Question: What was observed in the imaging?
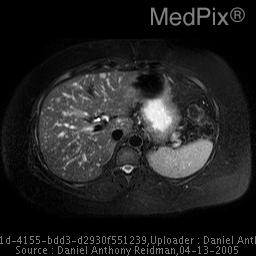
Answer: The imaging shows CTPA shows multiple, non enhancing hepatic low density lesions, 4-10 mm.
MR further characterizes these lesions as non enhancing, fluid signal lesions. Multiple, 4-10 mm, T2 hyperintense hepatic lesions..